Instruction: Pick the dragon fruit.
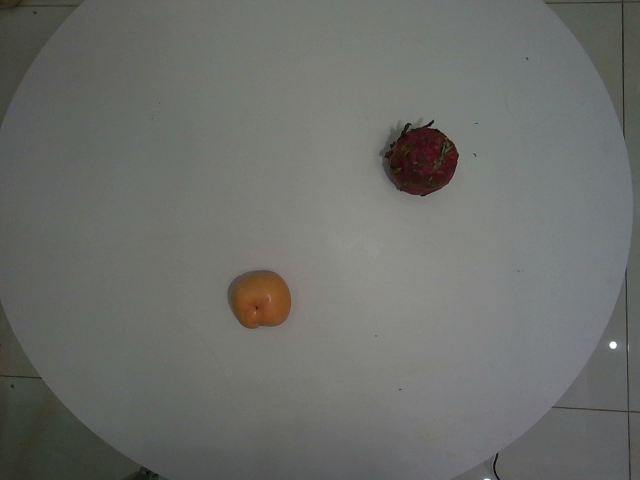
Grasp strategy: vertical